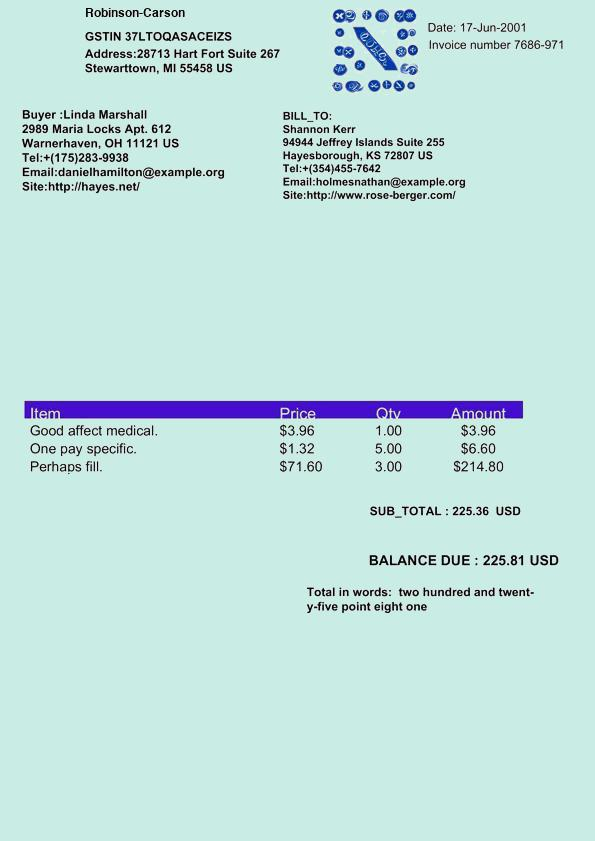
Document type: Invoice